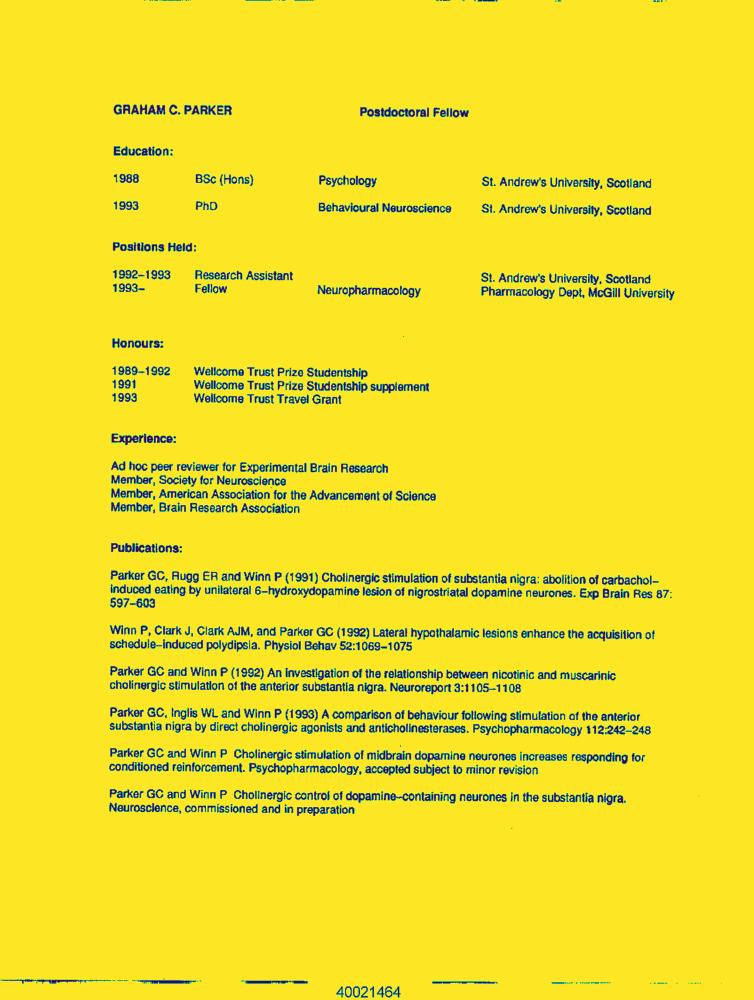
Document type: Resume-Doc